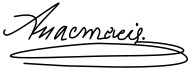
Signature of: grand duchess anastasia nikolaevna of russia